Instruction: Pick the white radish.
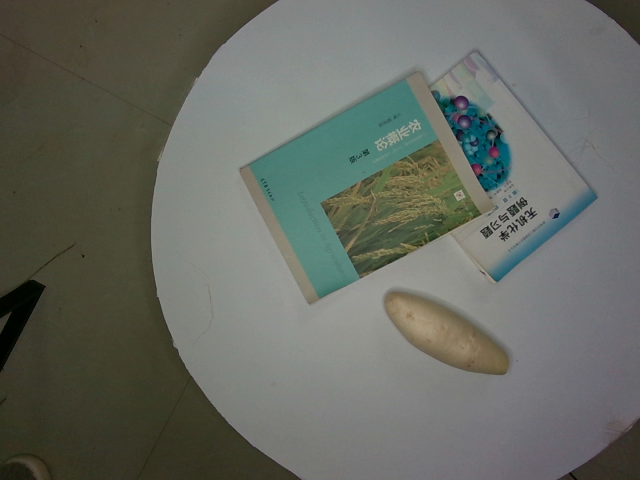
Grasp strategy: vertical